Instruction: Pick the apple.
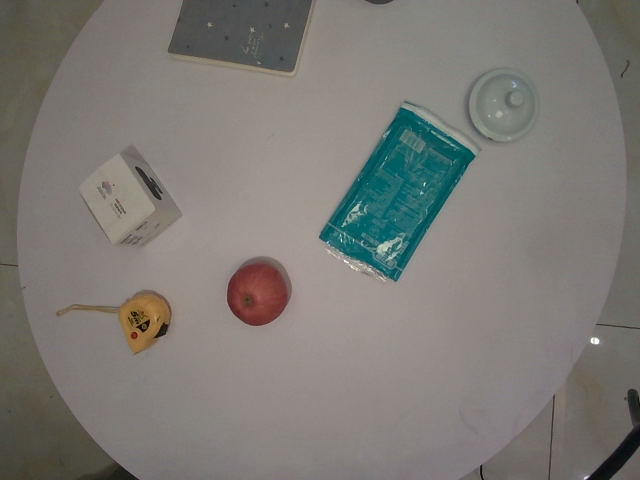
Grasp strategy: vertical